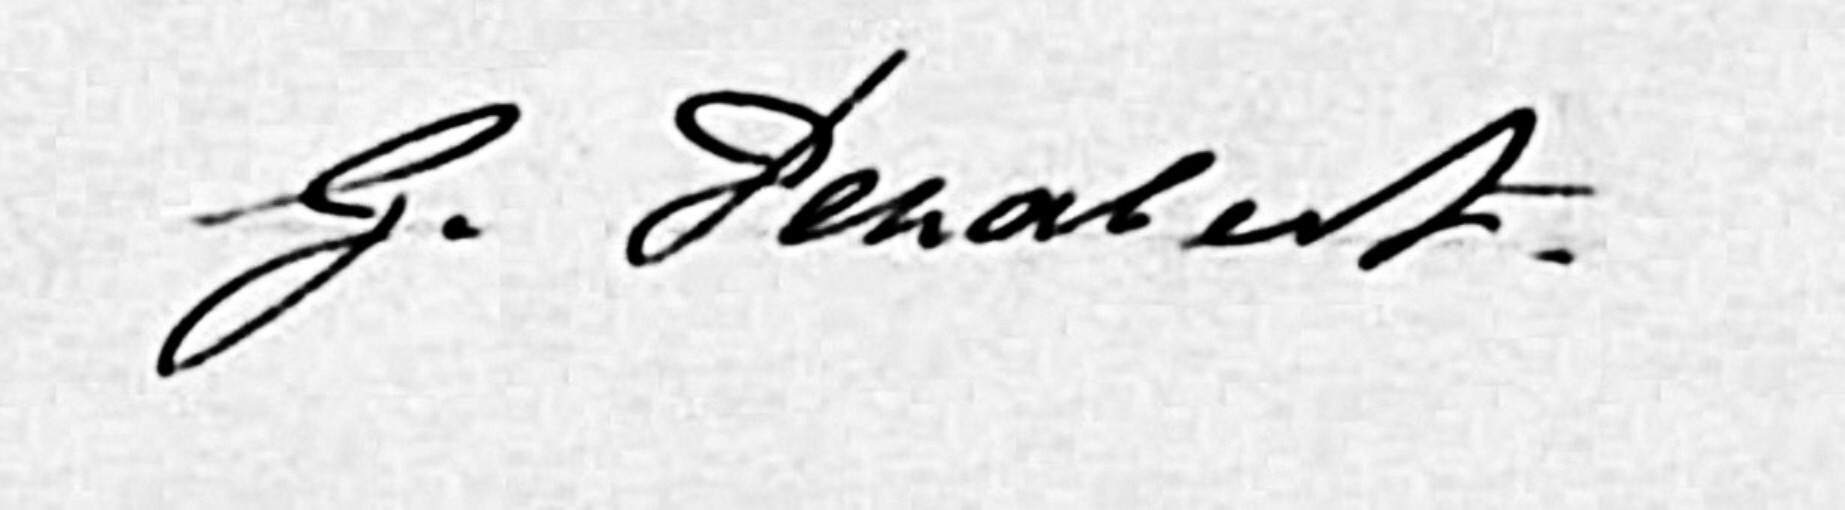
Signature of: georges penabert